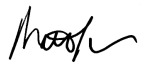
Signature of: matt simpson